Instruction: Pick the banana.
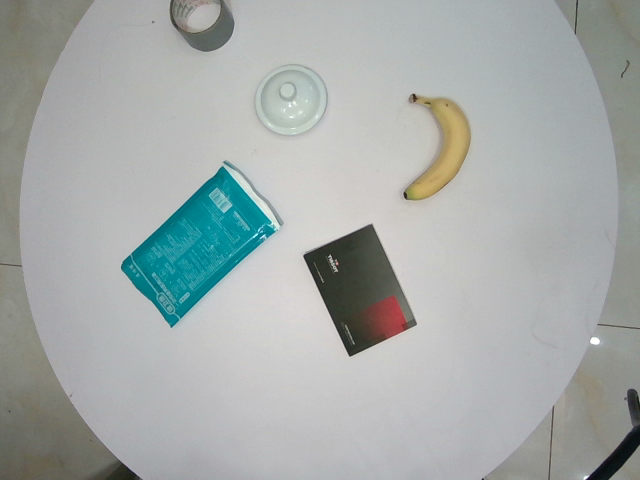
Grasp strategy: vertical